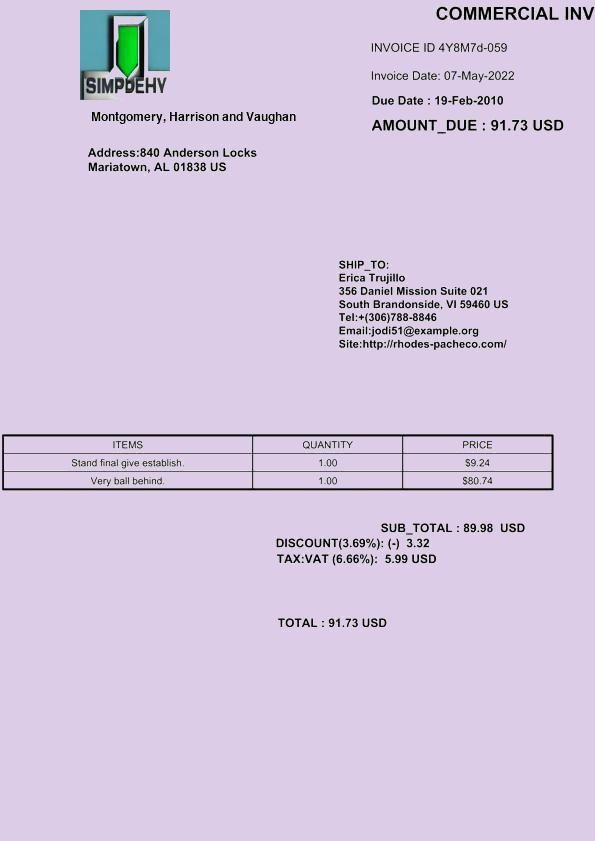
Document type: Invoice